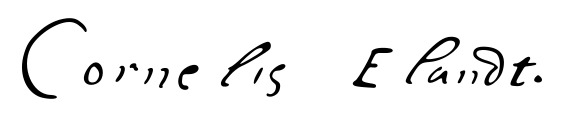
Signature of: cornelis elandt